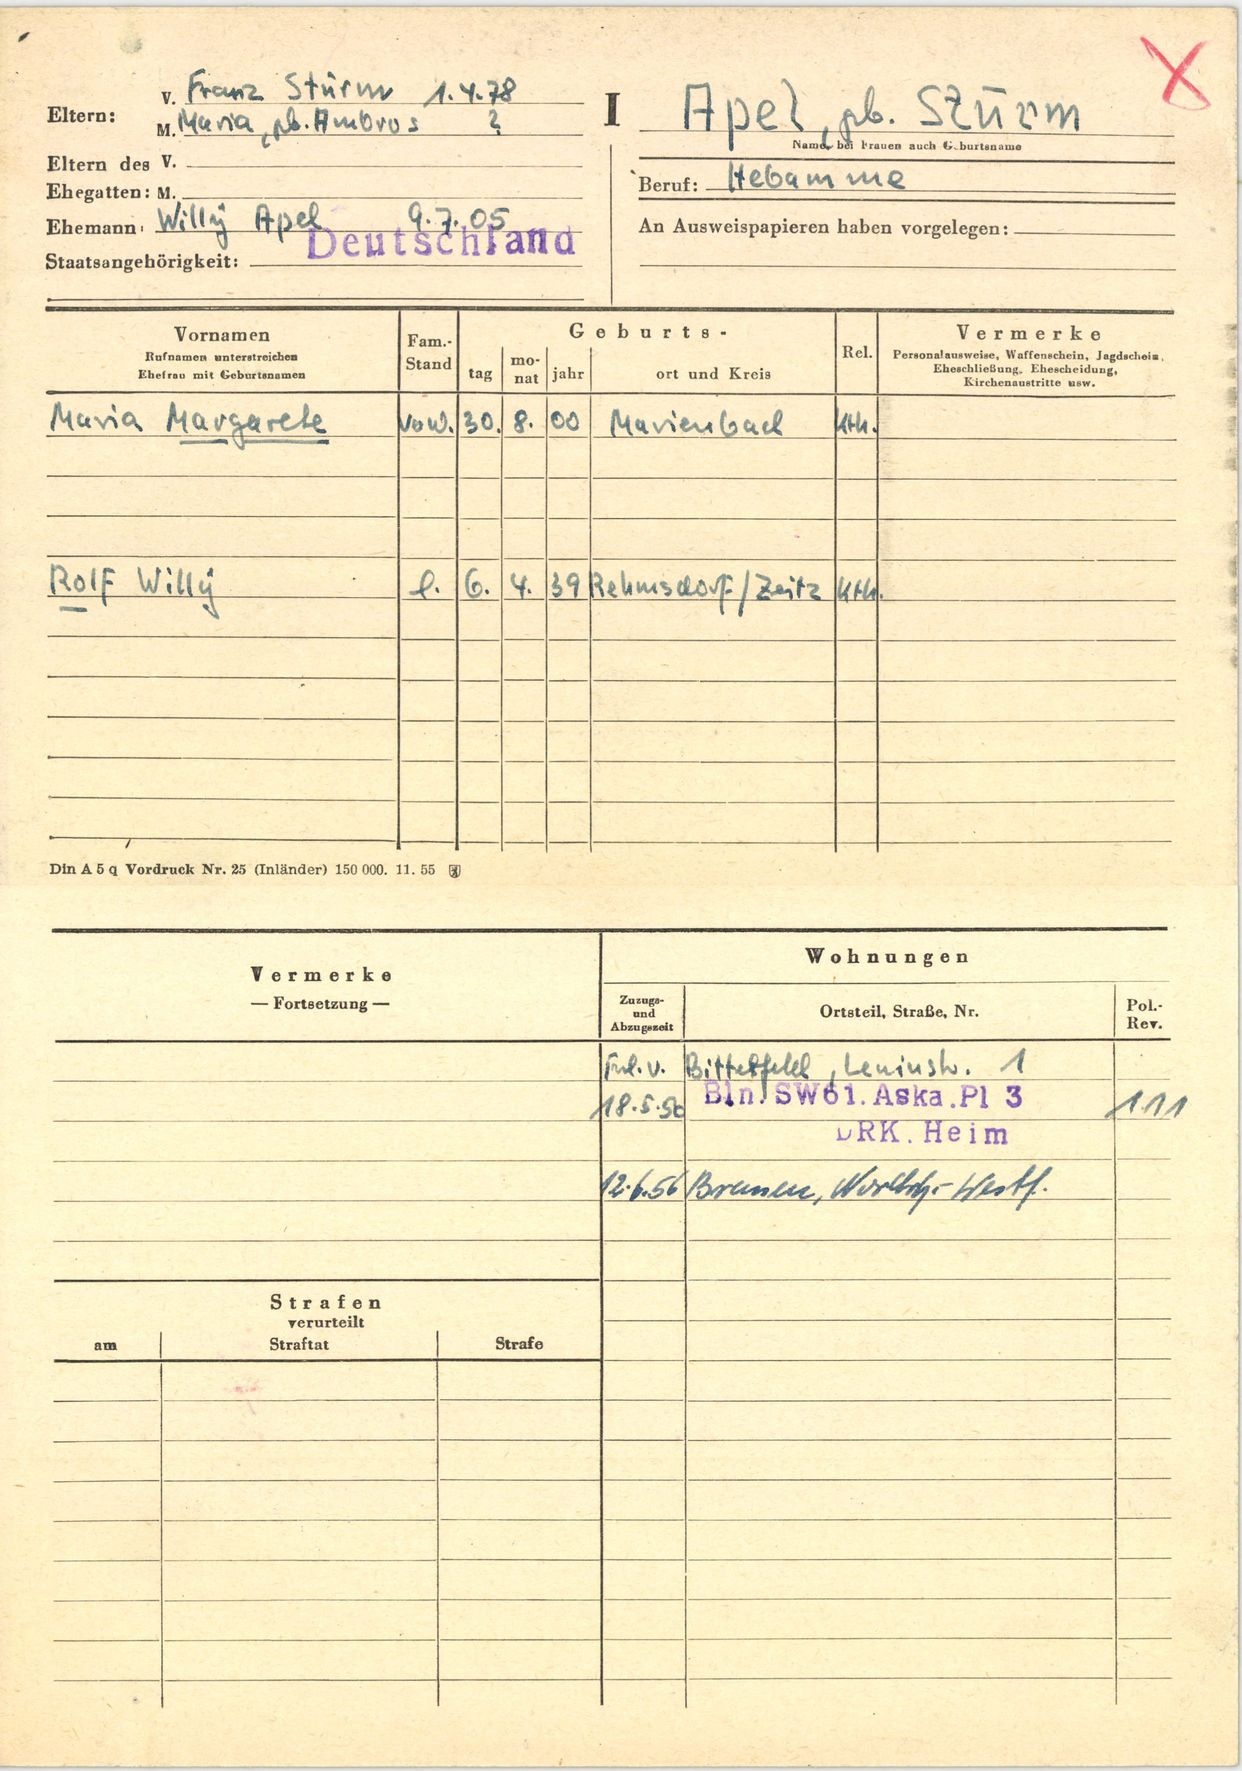
Apel, geb. Sturm